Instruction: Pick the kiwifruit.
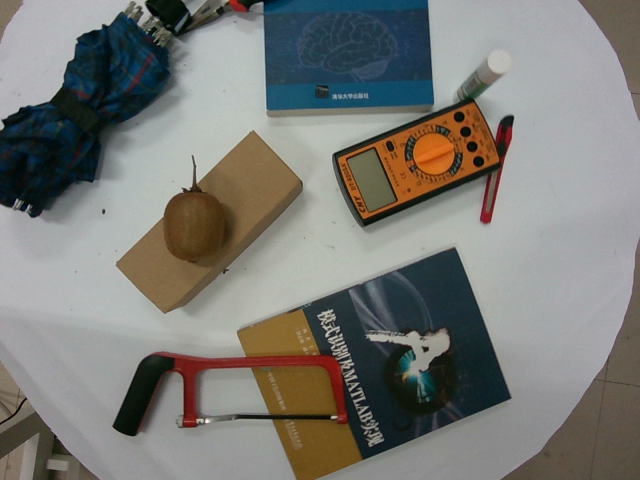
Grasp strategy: vertical